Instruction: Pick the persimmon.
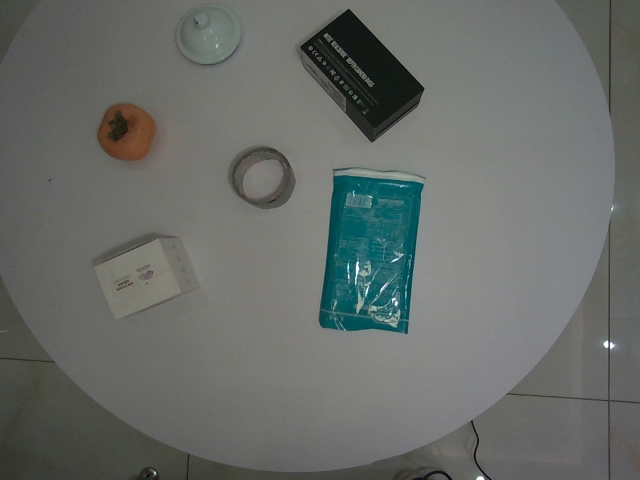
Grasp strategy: vertical